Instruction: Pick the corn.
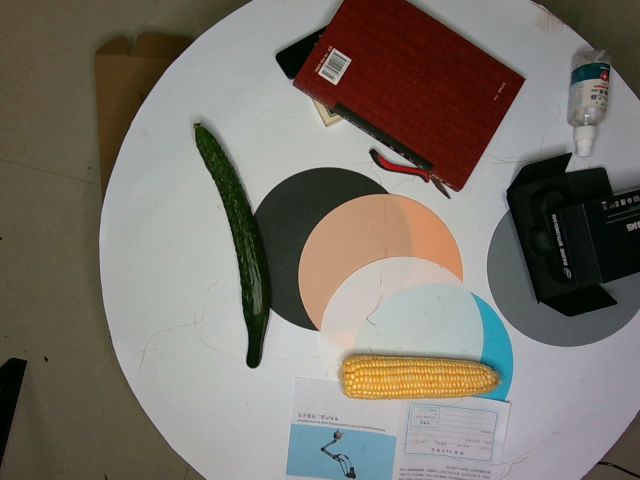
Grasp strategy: vertical